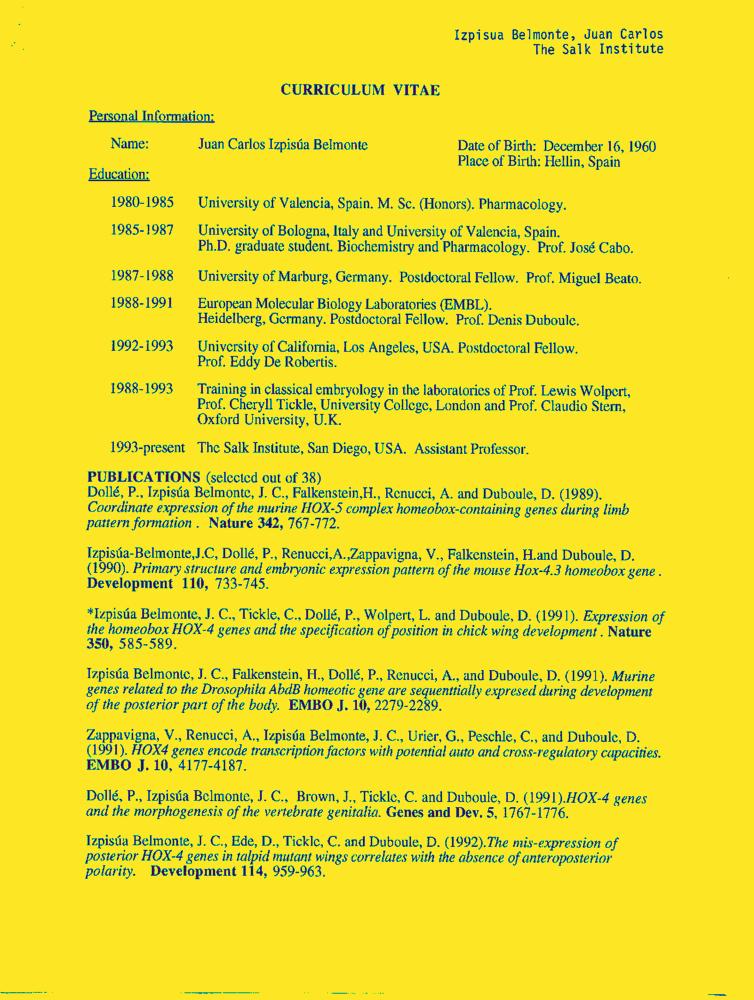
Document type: Resume-Doc